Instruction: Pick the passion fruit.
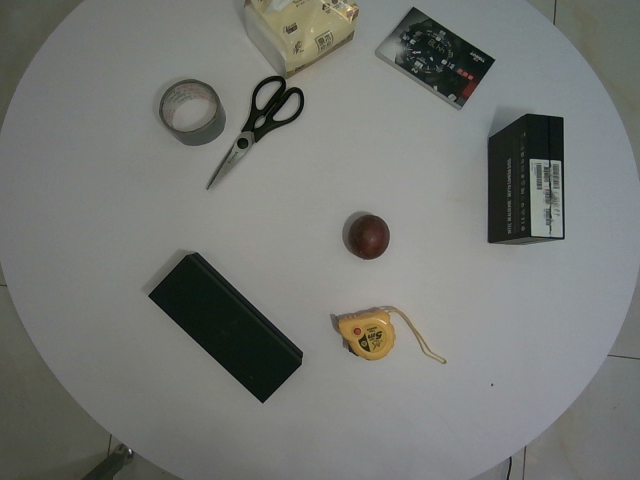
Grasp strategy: vertical